Question: In what way does the history help explain the case?
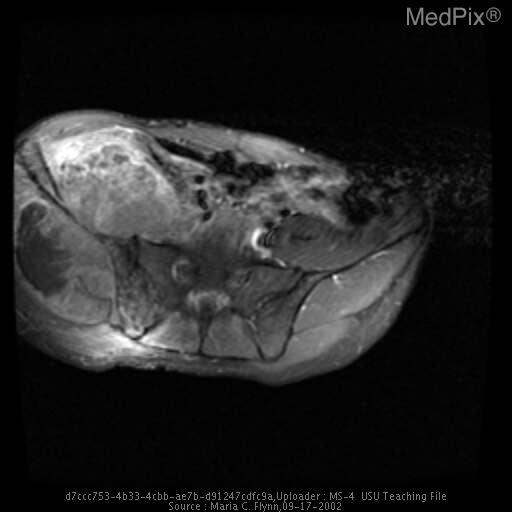
Answer: The patient's history of 22 year-old Caucasian man with 6-month history of right hip pain is key in understanding the case.